Question: What type of tax is indicated in the document, personal property or real estate?
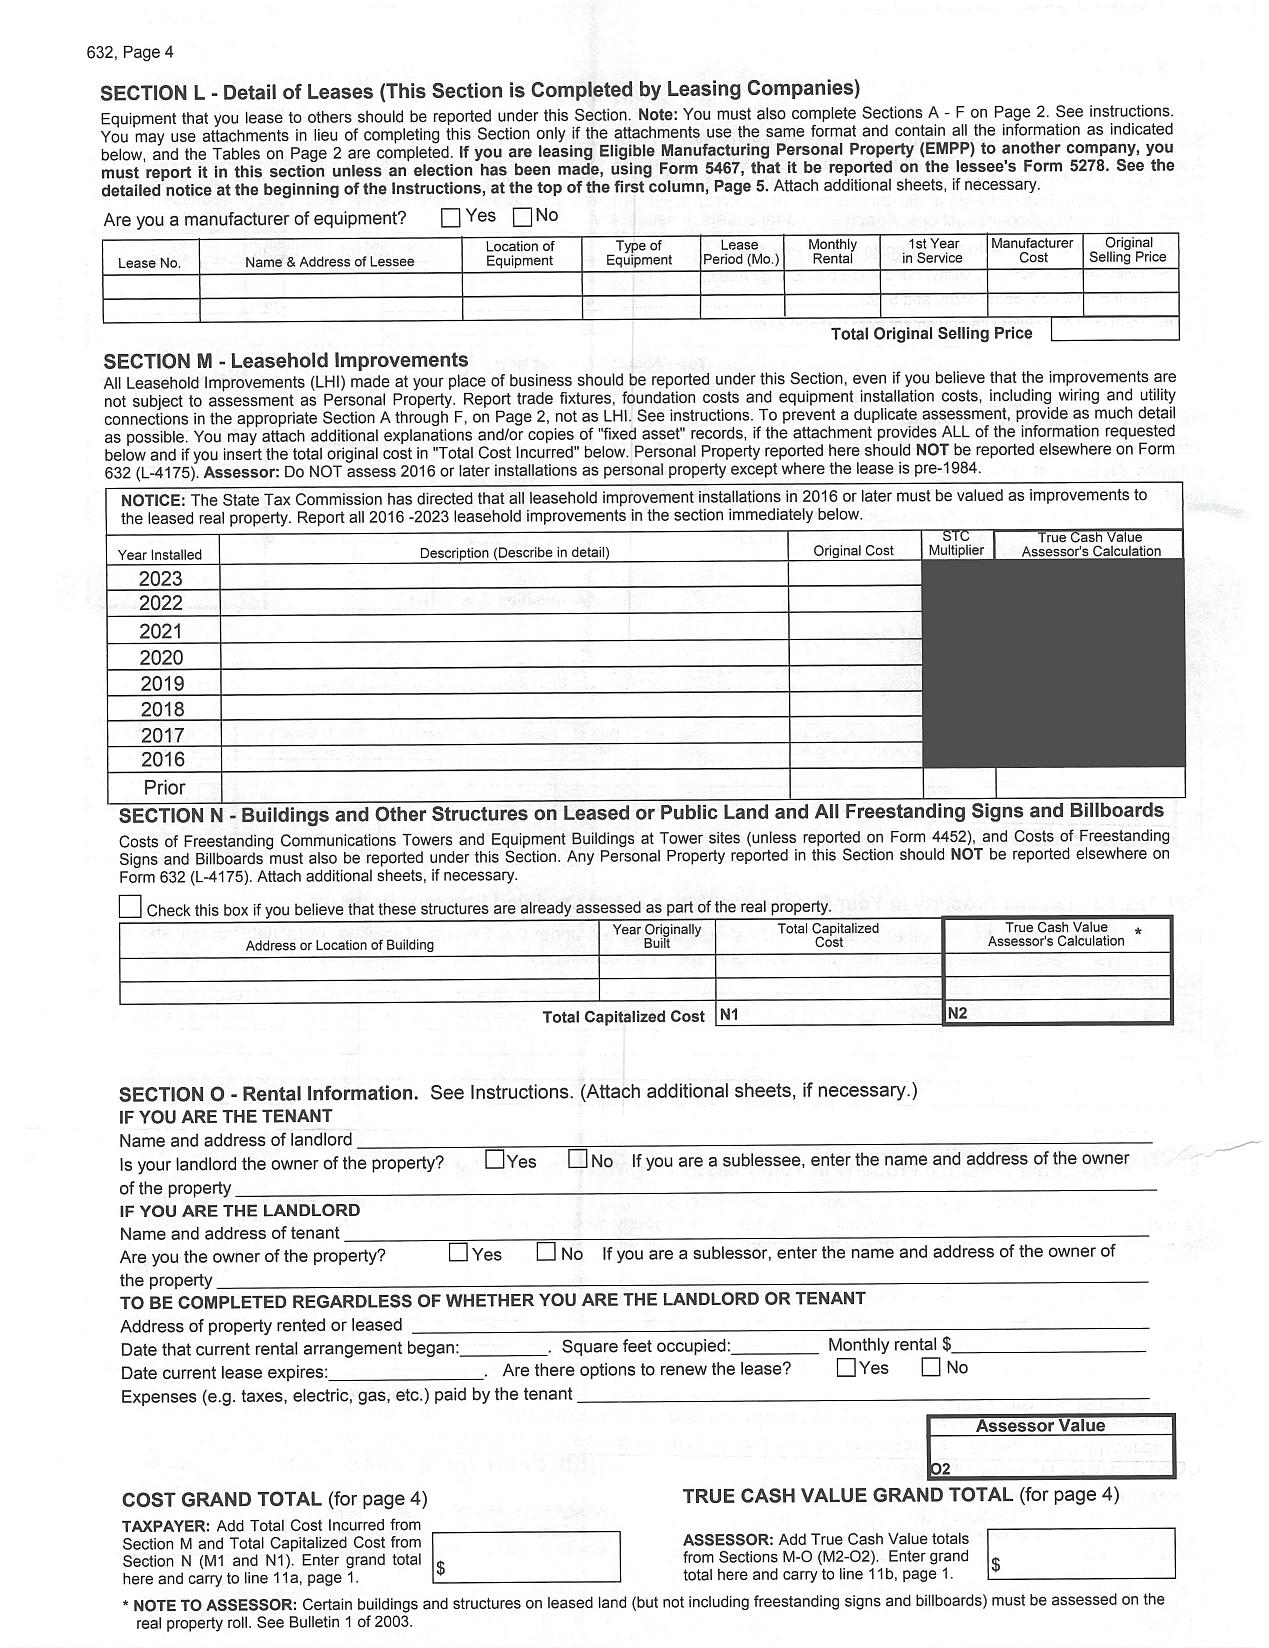
Answer: "Personal Property"